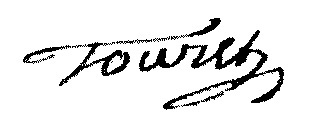
Signature of: pierre touzet